Question: What is the suspected problem?
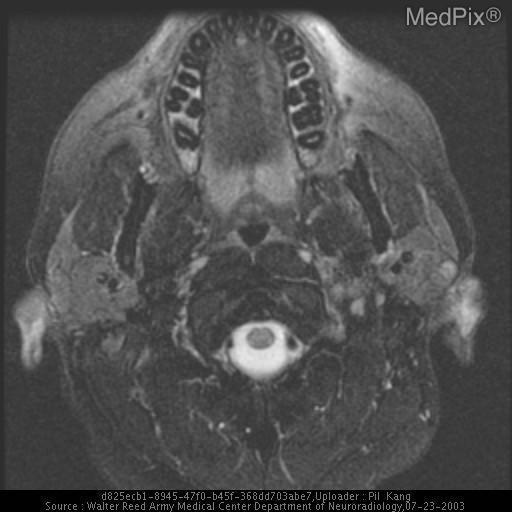
Answer: The findings suggest Multiple MR sequences of the neck demonstrate a lobulated mass at the prior surgical site with intermediate T1 signal, high T2 signal, and enhancement.  Is this recurrence or changes induced by surgery and/or radiation?

Coregistered SPECT/CT images after the administration of In-111-octreotide demonstrates a focus of increased radiotracer uptake at the left neck corresponding to the area in question demonstrated on MR.  This is a recurrence of patient's known paraganglioma.. Multiple MR sequences demonstrate a mass-like area at the left suprahyoid neck known to be the patient's prior surgical site for removal of a paraganglioma, demonstrating intermediate T1 signal, high T2 signal, and enhancement.  Is this recurrence or surgical and/or radiation-induced change?. The patient might have a history of Patient with prior history of left paraganglioma at the carotid bifurcation, with recent MR suggestive of recurrence..